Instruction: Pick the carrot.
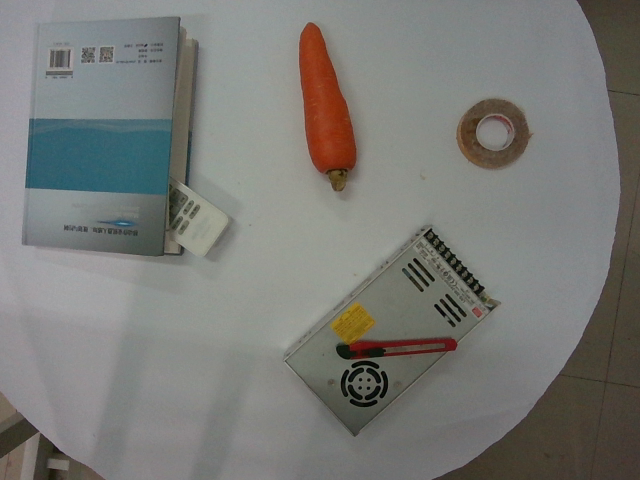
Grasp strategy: vertical